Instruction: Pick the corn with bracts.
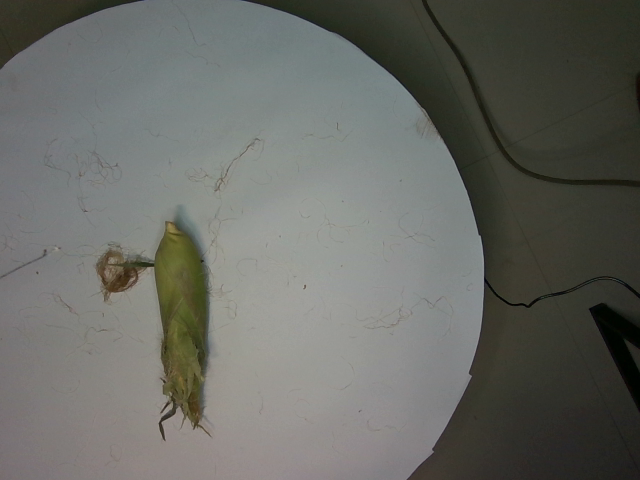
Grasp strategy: vertical